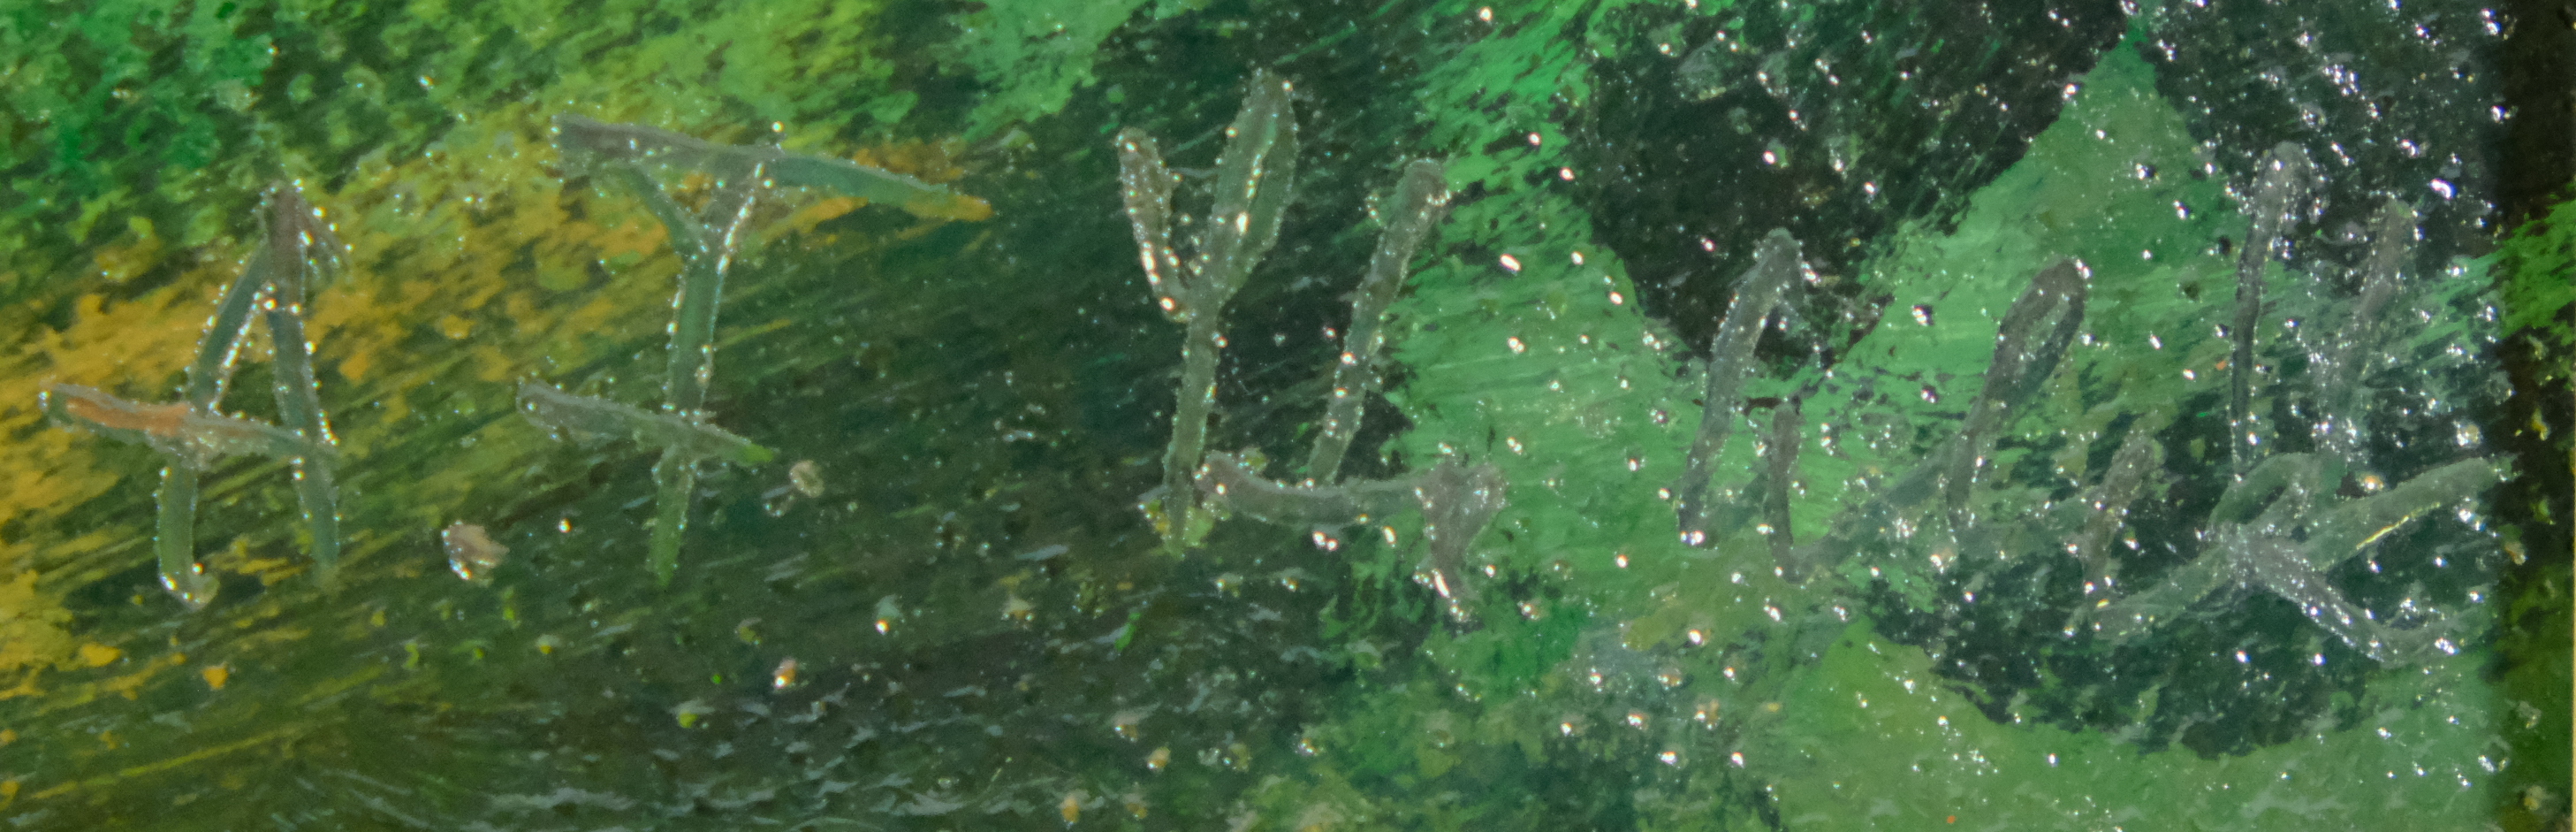
Signature of: antonín františek stehlík